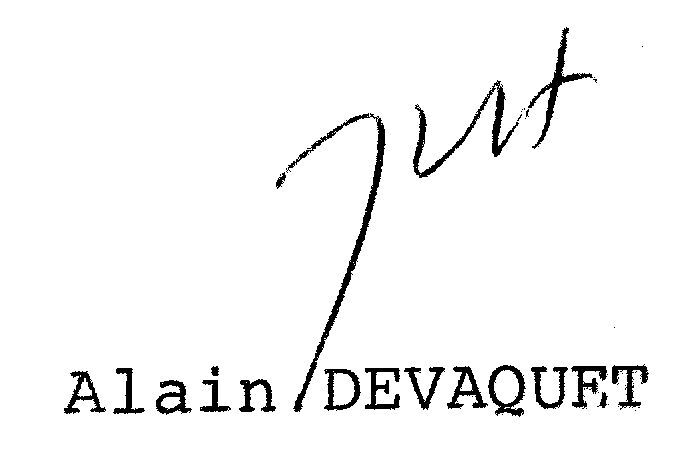
Signature of: alain devaquet